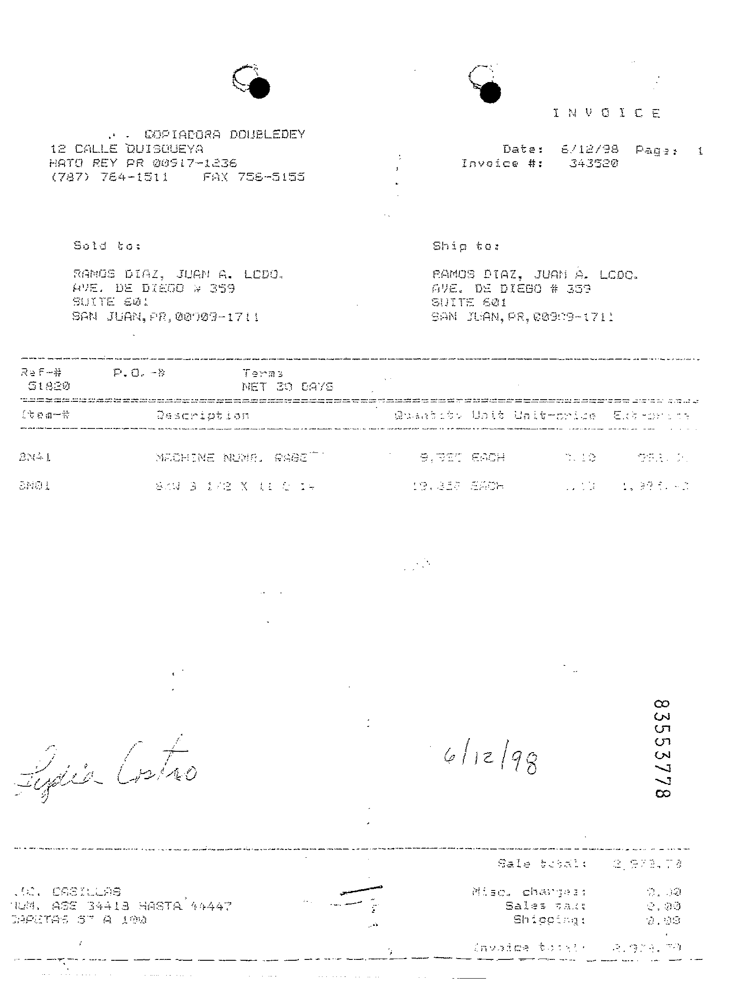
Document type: Invoice